Extract the amount written in words, the amount in digits, the name of the payee, the date on the cheque, and the bank's name from the image.
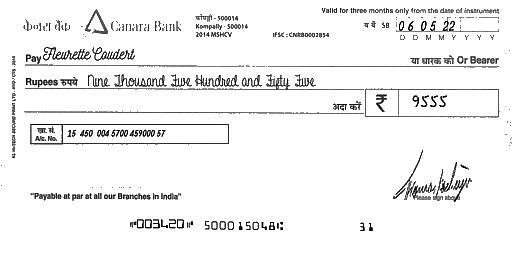
amt_in_words: Nine Thousand Five Hundred and Fifty Five
amt_in_figures: 9555
payee_name: Fleurette Coudert
bank_name: Canara Bank
cheque_date: 06/05/22